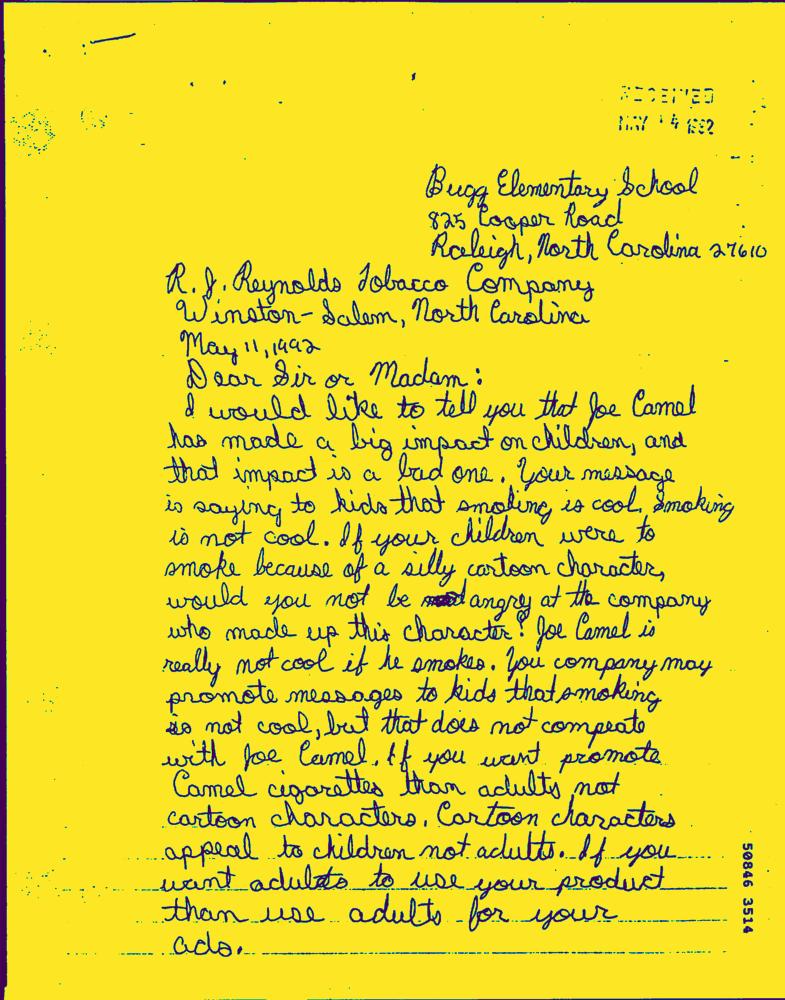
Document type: Hand-Written